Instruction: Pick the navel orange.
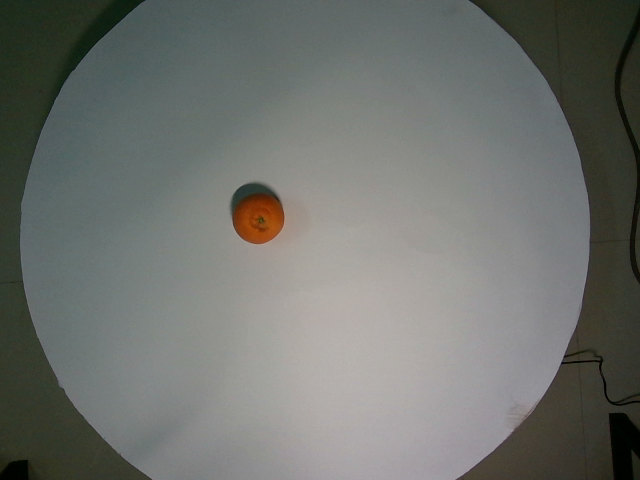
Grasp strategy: vertical